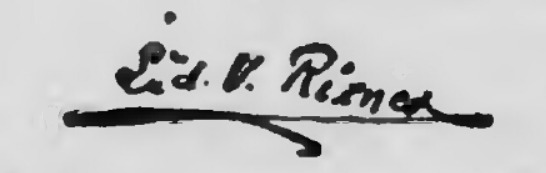
Signature of: ľudovít vladimír rizner